Question: What appears to be the issue?
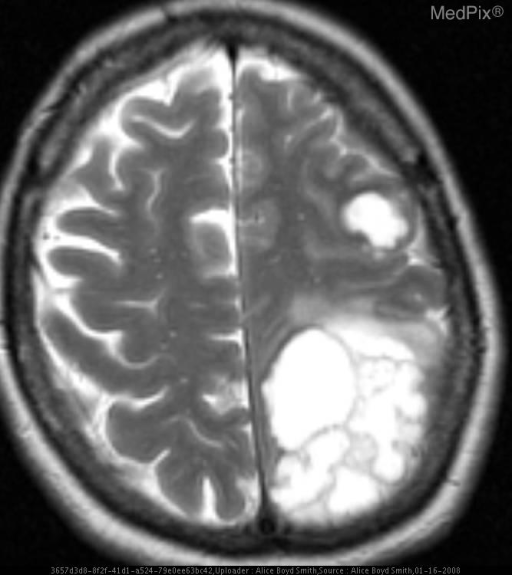
Answer: The findings suggest Multiple lesions within the brain. The most prominent were in the left frontal and parietal region. The lesions were very hyperintense on T2, and demonstrated only peripheral enhancement. T1 and T2 weighted images demonstrate two prominent lesions that demonstrate T1 and T2 prolongation.  The larger lesion is in the left parietal and has a lobulated contour.  The smaller lesion is in the left frontal lobe. The water-like signal is due to the chondroid matrix produced by the tumor.. The patient might have a history of 55 yo woman with history of a resected left lower extremity chondrosarcoma.  Known to have lung metastases, she presents now with right upper and lower extremity weakness..